Question: Explain the disease:
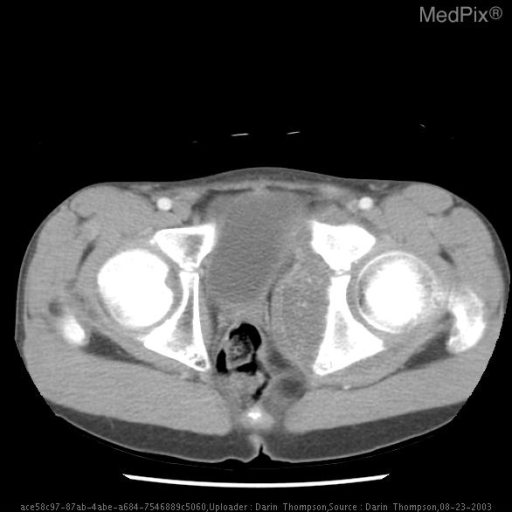
Answer: The disease is discussed as: Rhabdomyosarcoma accounts for 5-10% of all malignant tumors in patients under 15 years and is most common malignant tumor of the vagina, prostate, and bladder.  Other sites of involvement include perineal region,  head & neck, skeletal muscle/soft-tissue,  protahepatis, peritoneal,
Most neoplasms of the bladder in children are malignant, with Rhabdomyosarcoma most common.  TCC  and Leiomyosarcomsa are rarely seen.  Clinically bladder tumors present with hematuria and retention and can cause flank pain secondary to hydronephrosis and constipation.
Rhabdomyosarcoma appears either as peduunculated soft-tissue mass with bunch of grapes appearance (Botryoid) or as focal or diffuse wall thickening. On CT assymmetry of fat planes or direct soft tissue into adjacent organs is usefull for assessing stage. Pelvic lymph nodes may be enlarged indicative of metastatic disease. Metastatic disease to the nodes, liver, bone, lung, brain.
Distinguishing between localized benign and malignant tumors of the bladder may not be possible with CT.
GU rhabdomyosarcoma is initially managed by chemo. Patients with operable tumors undergo surgery and radiation rendered for residual inoperable tumor.
Three year survival rates are 70-80%.